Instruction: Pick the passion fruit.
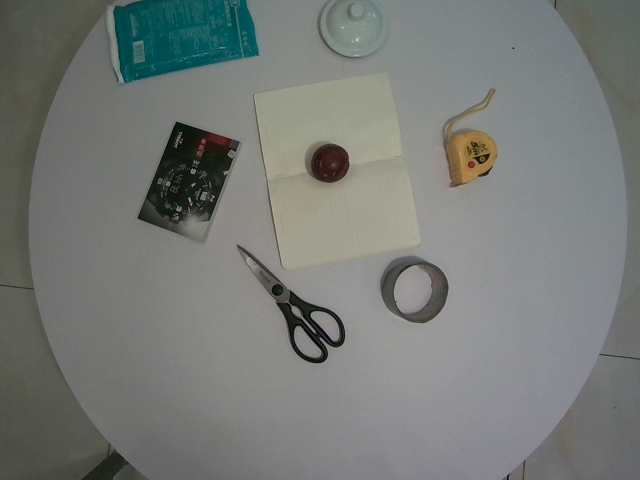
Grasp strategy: vertical